Question: In what way does the history help explain the case?
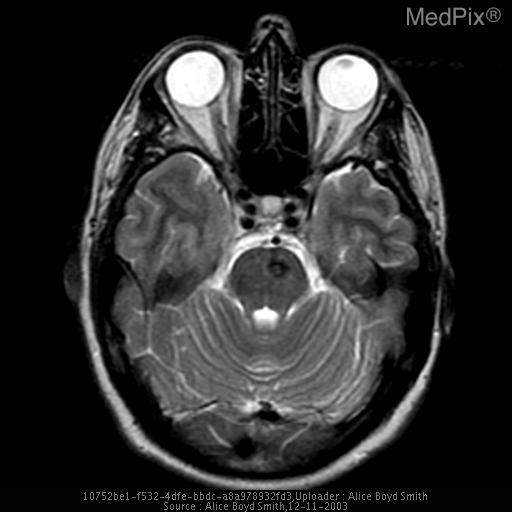
Answer: The patient's history of Adult female with history of headaches after hitting head one day prior to presentation. is key in understanding the case.